Identify and extract the amount in words, amount in numbers, payee name, cheque date, and bank name from the image.
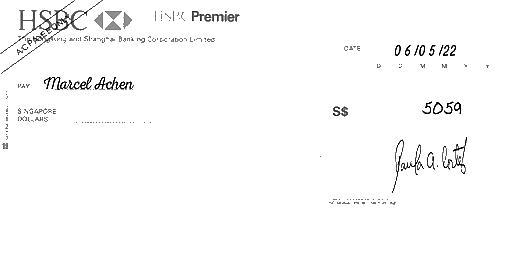
amt_in_words:
amt_in_figures: 5059
payee_name: Marcel Achen
bank_name: HSBC
cheque_date: 06/05/22